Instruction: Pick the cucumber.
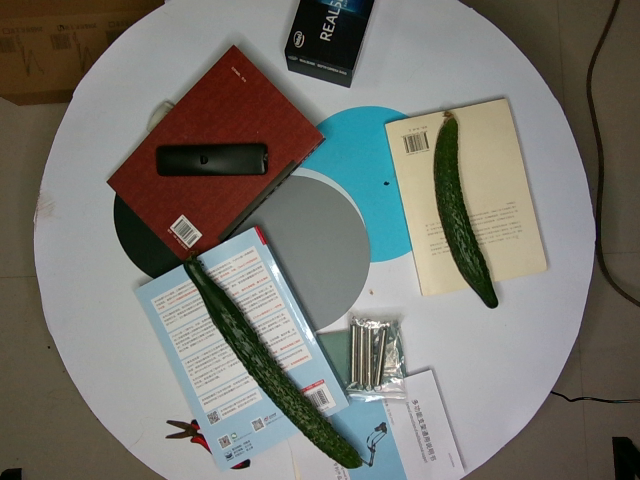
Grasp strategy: vertical